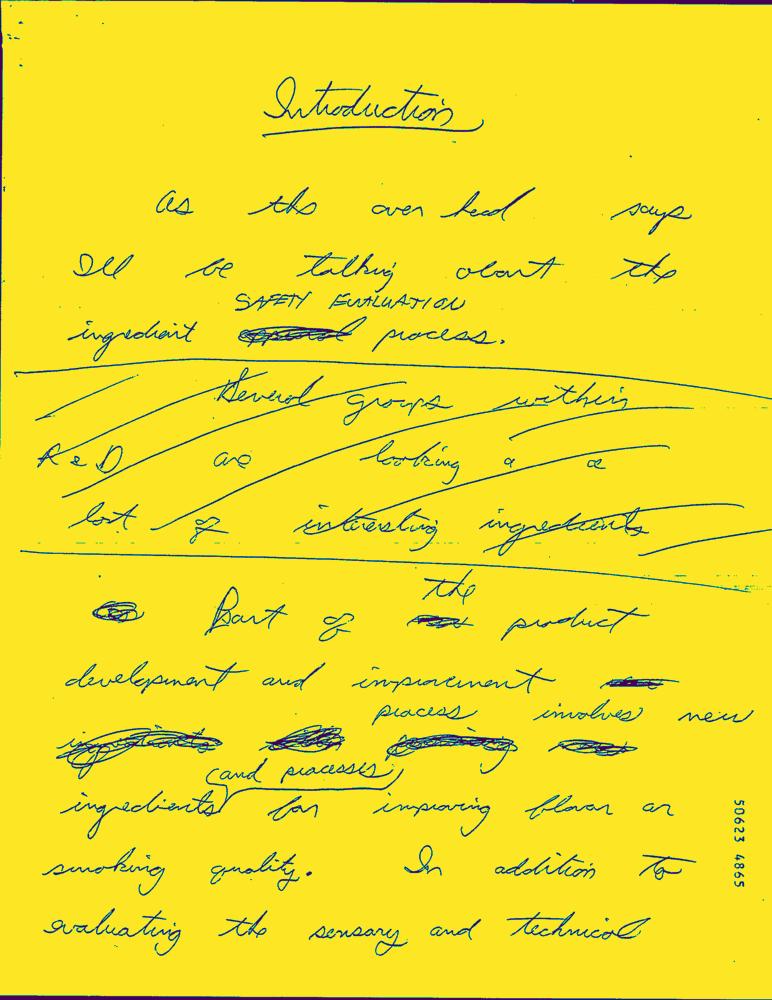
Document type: Hand-Written